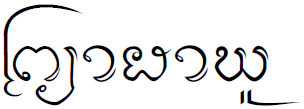
Signature of: phayu